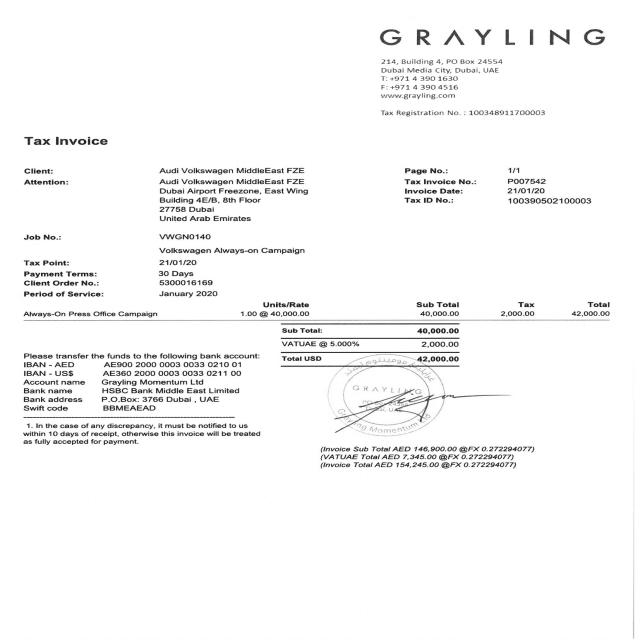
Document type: Invoice